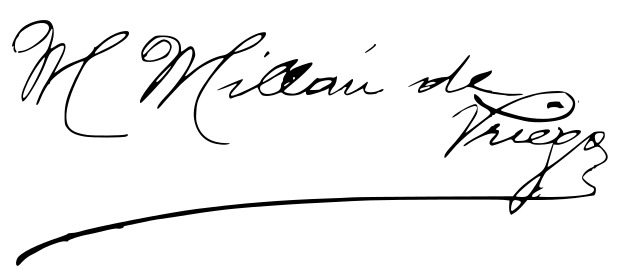
Signature of: millán millán de priego